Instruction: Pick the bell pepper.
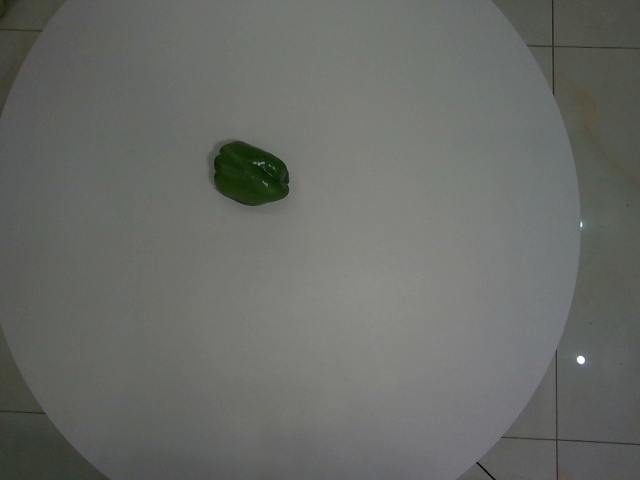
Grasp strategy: vertical